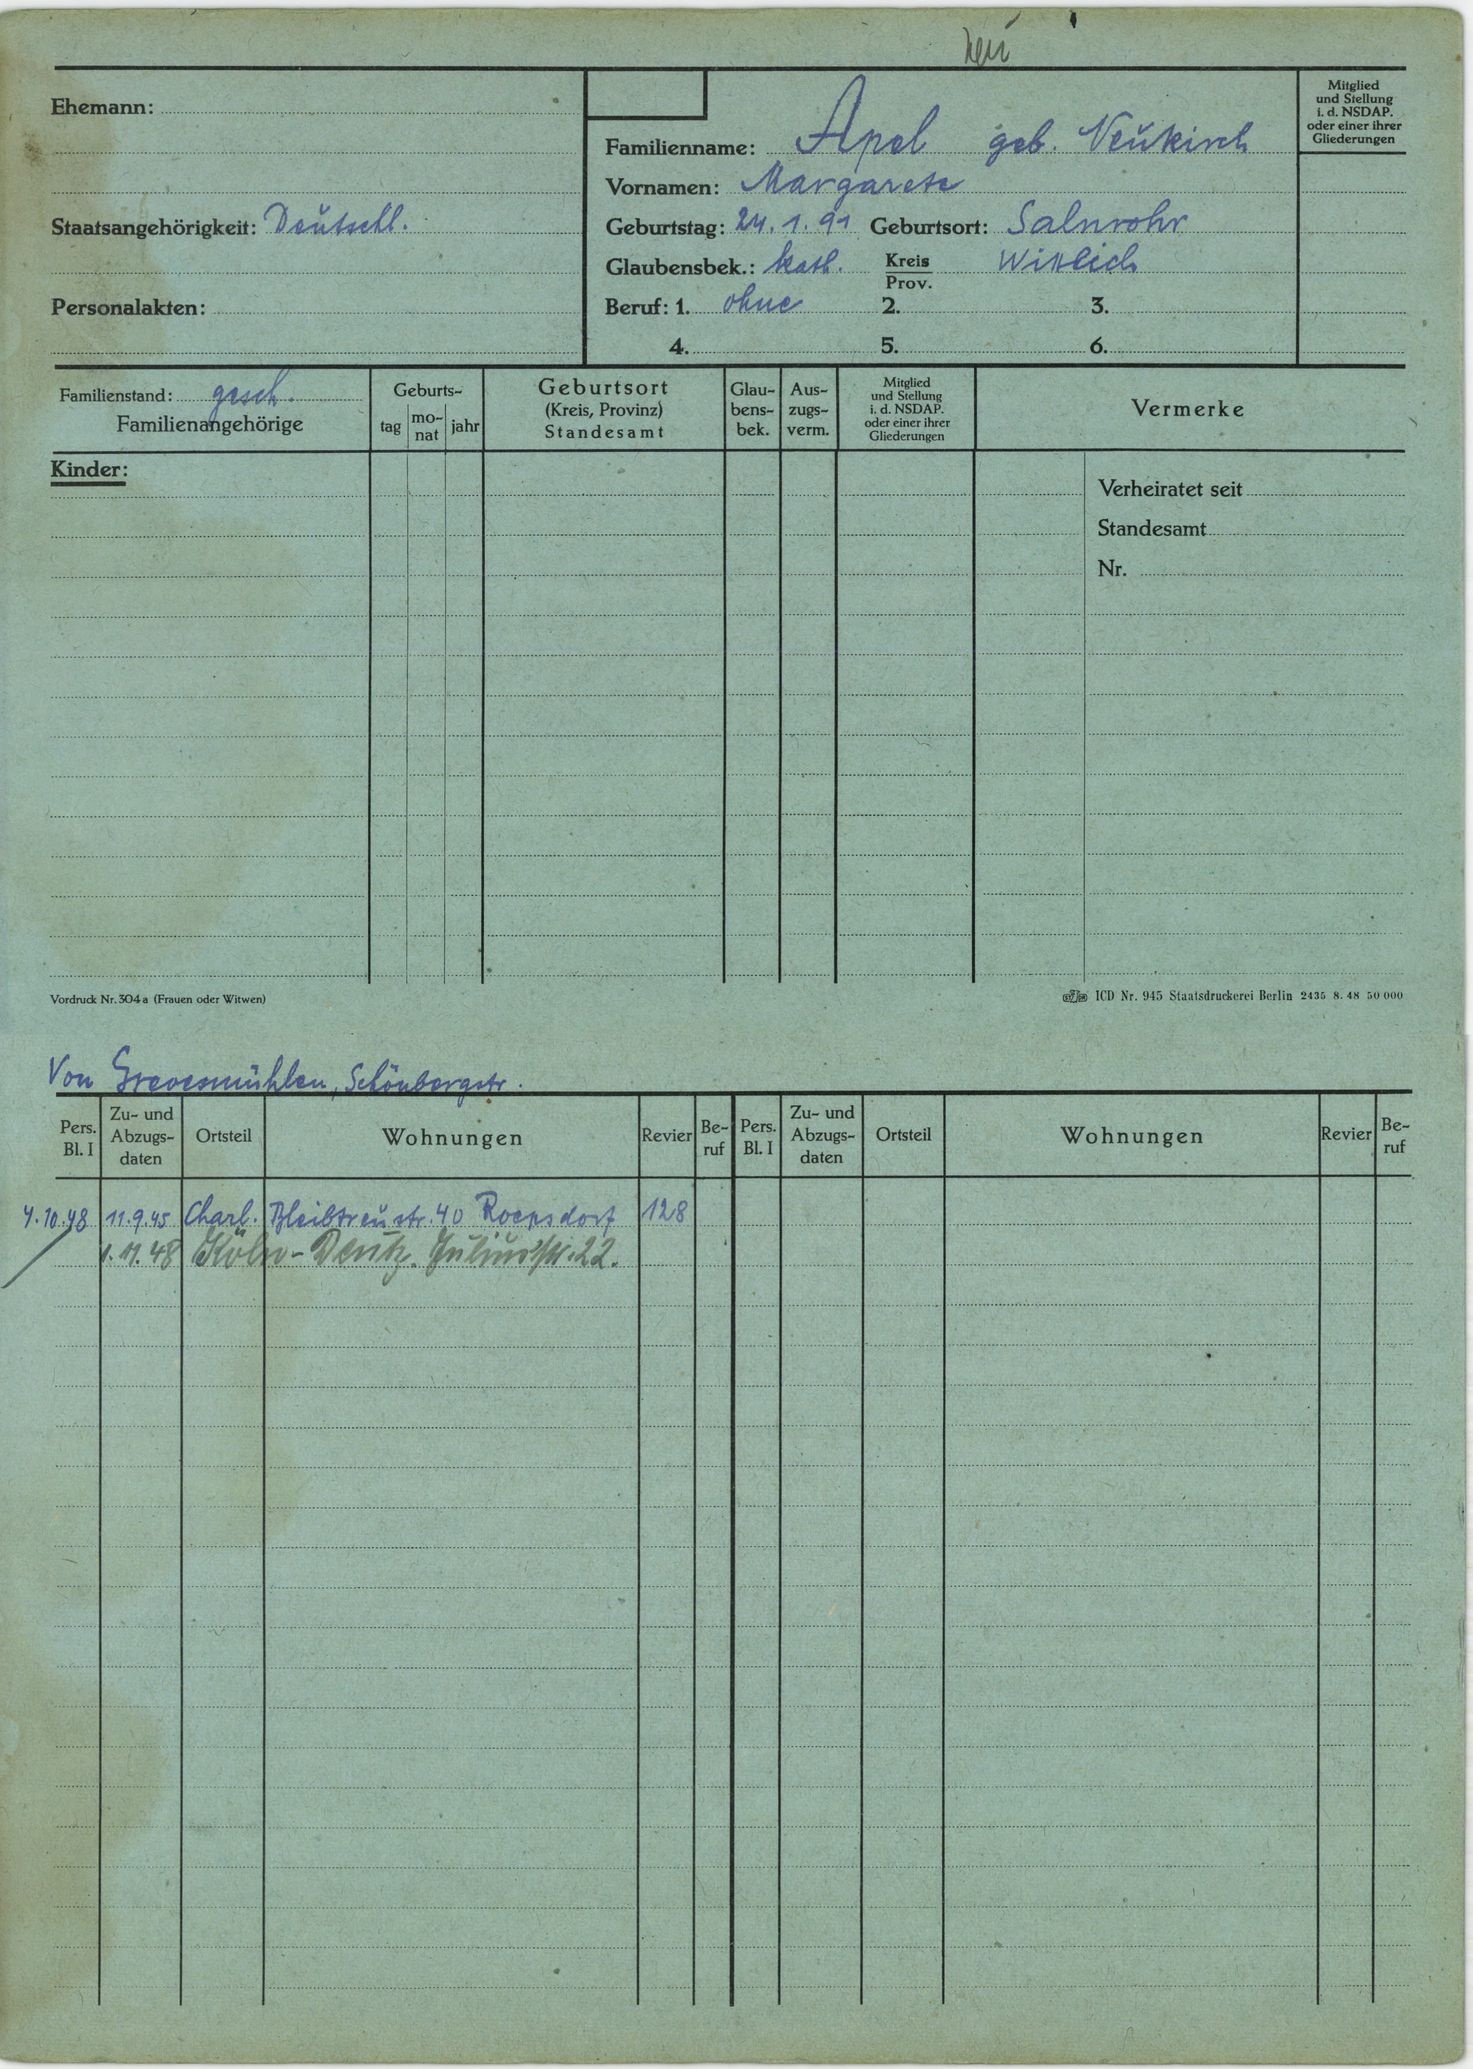
Apel geb. Neukirch